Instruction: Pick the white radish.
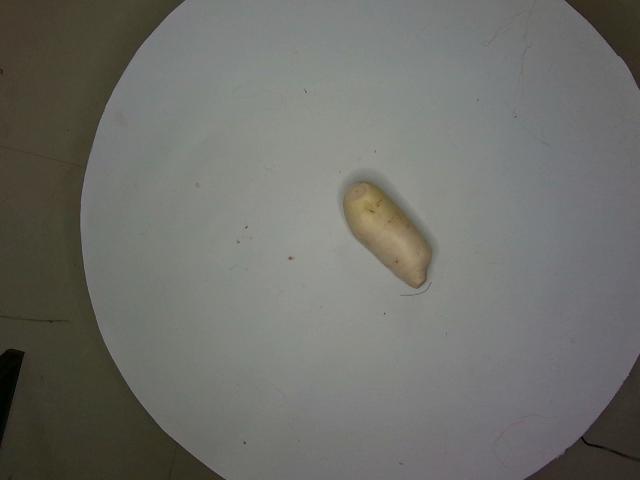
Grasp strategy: vertical